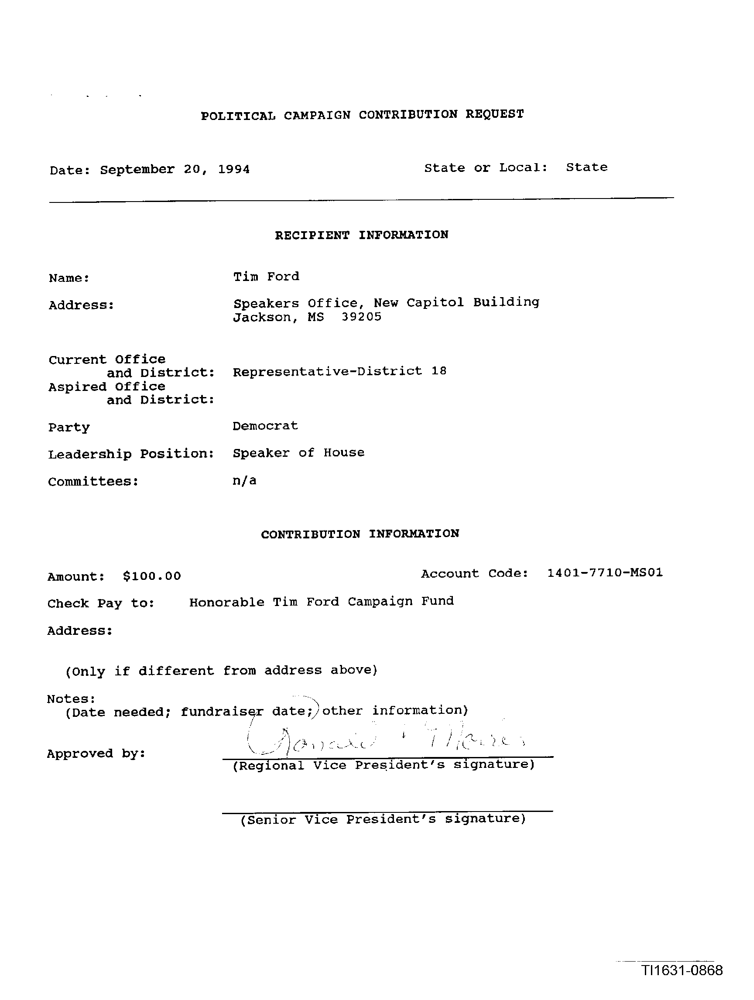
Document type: Invoice